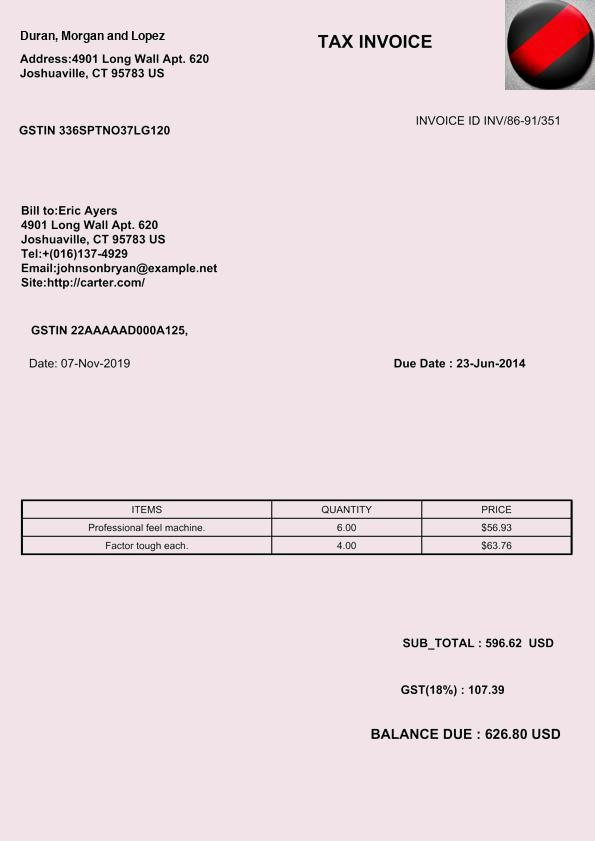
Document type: Invoice